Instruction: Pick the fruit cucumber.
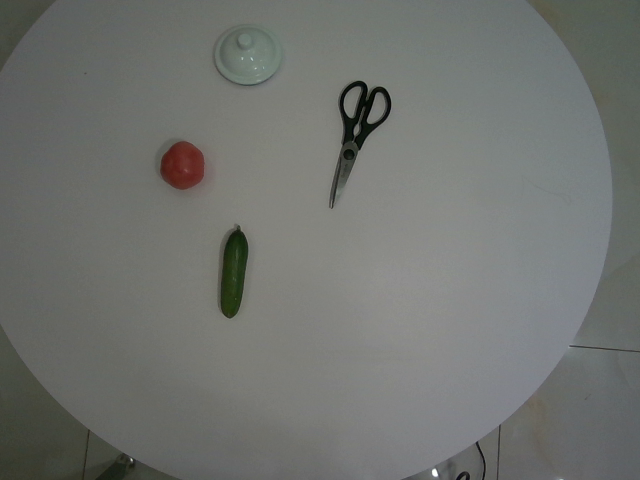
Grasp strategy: vertical